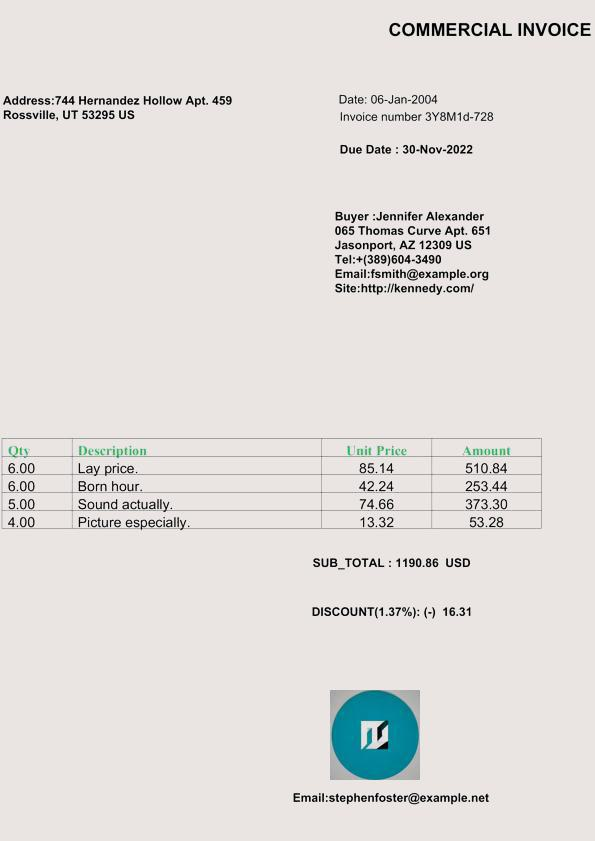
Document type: Invoice